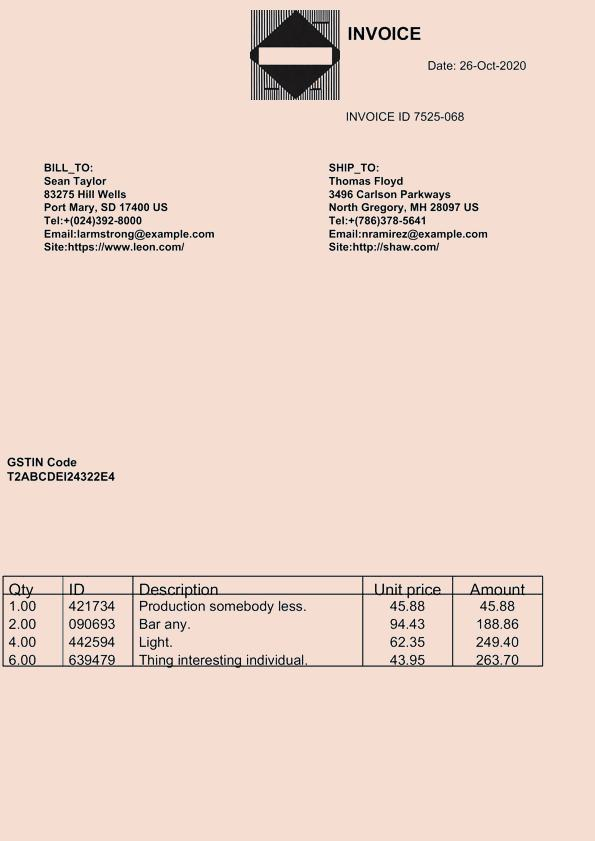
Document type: Invoice